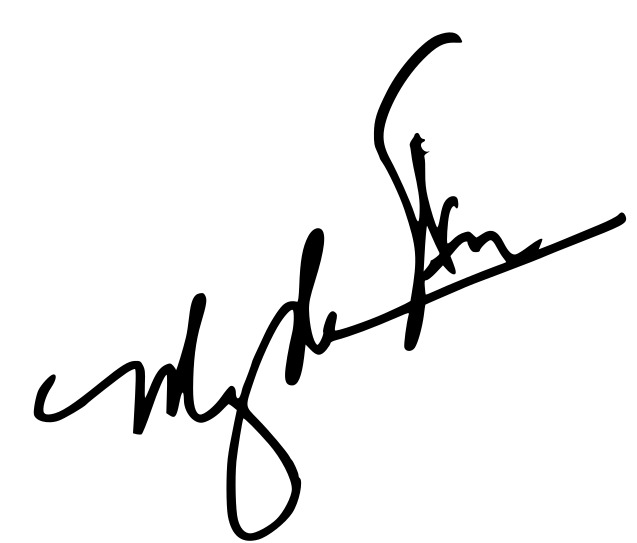
Signature of: ming na wen